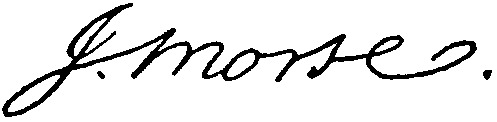
Signature of: jedidiah morse